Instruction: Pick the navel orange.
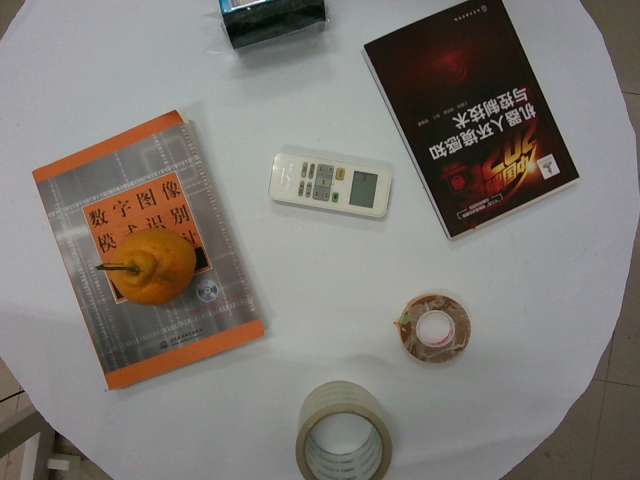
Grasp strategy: vertical